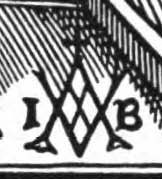
Signature of: jodocus badius